Question: What is the property identification or parcel number listed?
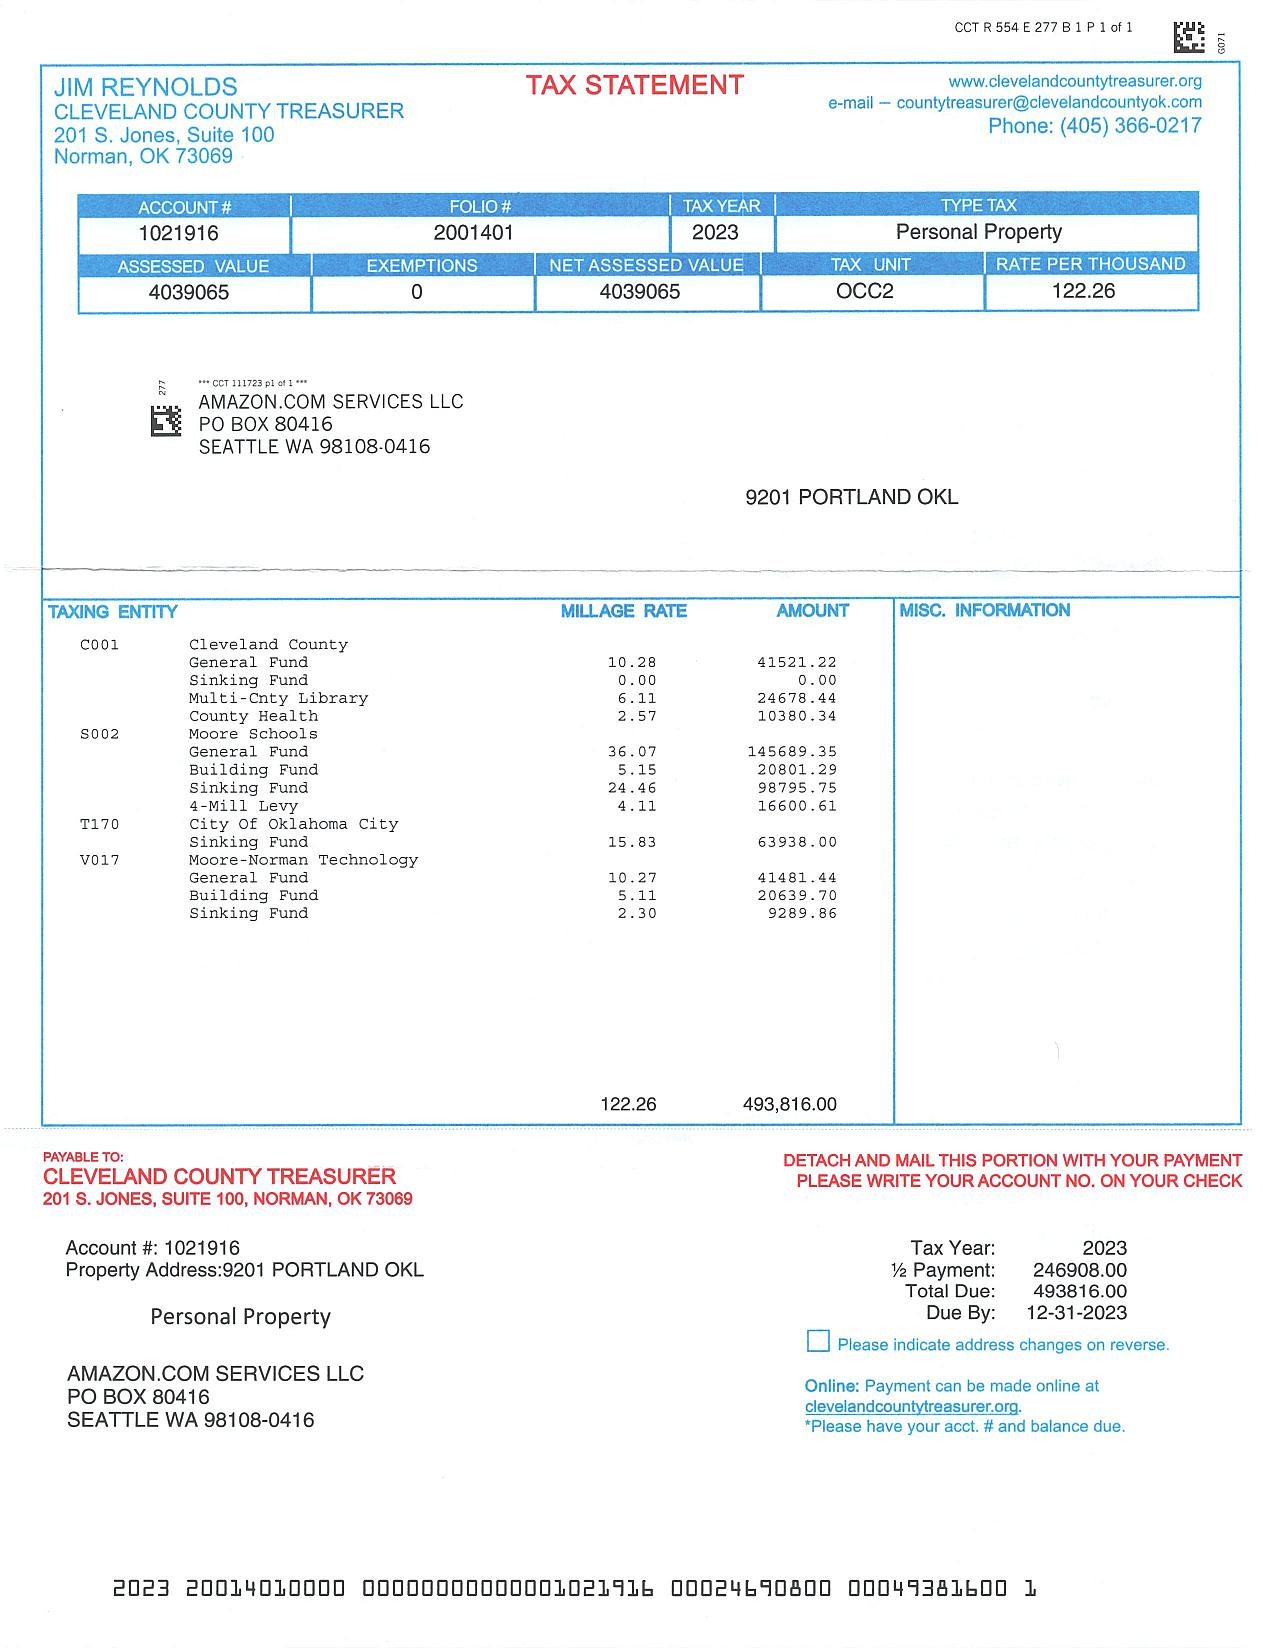
Answer: "2001401"